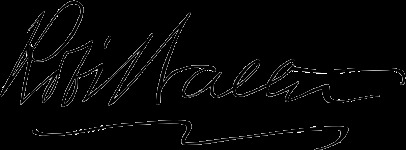
Signature of: robert walter